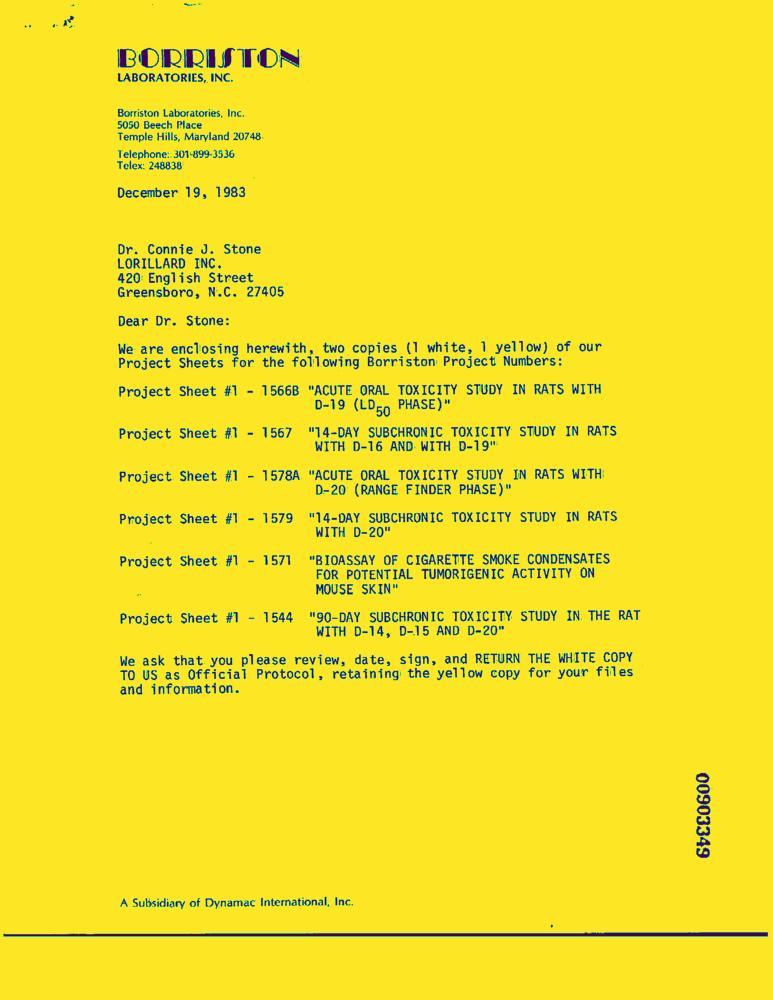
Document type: Letter-Doc